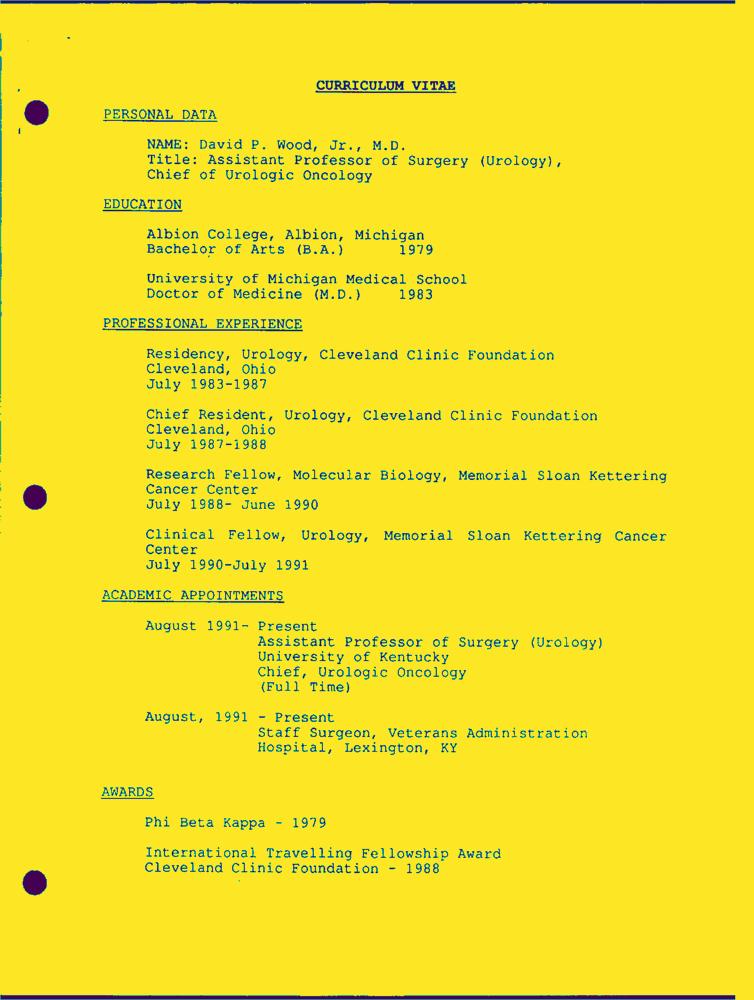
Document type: Resume-Doc